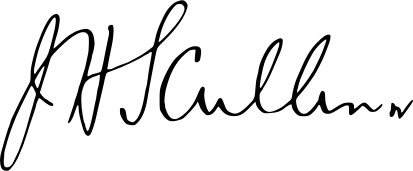
Signature of: james scullin